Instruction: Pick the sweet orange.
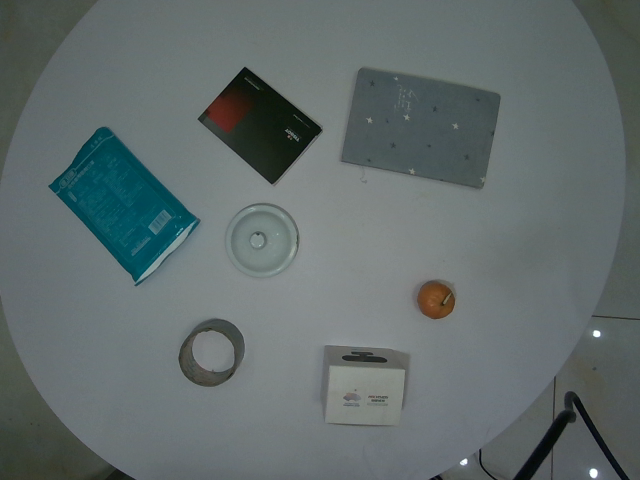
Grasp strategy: vertical